Question: What is the main concern?
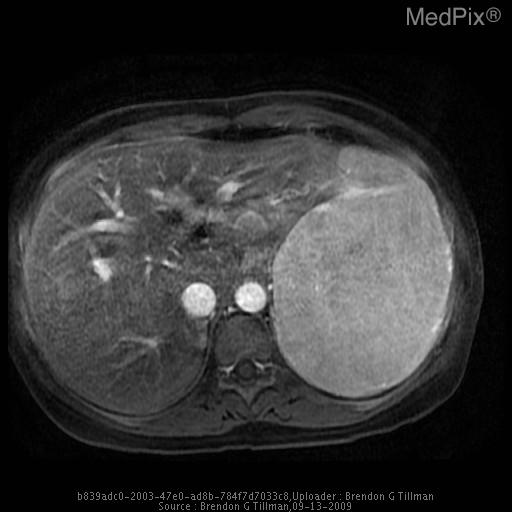
Answer: The findings suggest CT findings consistent with acute pyelonephritis involving left kidney.  A large solid heterogeneously enhancing mass 14.1 x 9.9 x 14.6 cm is seen in the left upper quadrant which is associated with the left lobe of the liver displacing the spleen  infra-medially.  Some lower attenuating areas near the center of this lesion may represent necrosis.  No calcification or cystic components.  Prominent vessels are seen at the periphery of the lesion near the left lobe of the liver.  The remainder of the liver demonstrates multiple round hypoattenuating foci of varying sizes, many of which are too small to characterize.

MRI shows multiple lesions in the liver with the largest in the left lobe with similar imaging appearances as in the CT.. MRI shows multiple lesions in the liver with the largest in the left lobe with similar imaging appearances as in the CT. The patient might have a history of 28 y/o woman with no significant medical hx only taking OCP presented with dysuria, polyuria, & left flank pain..